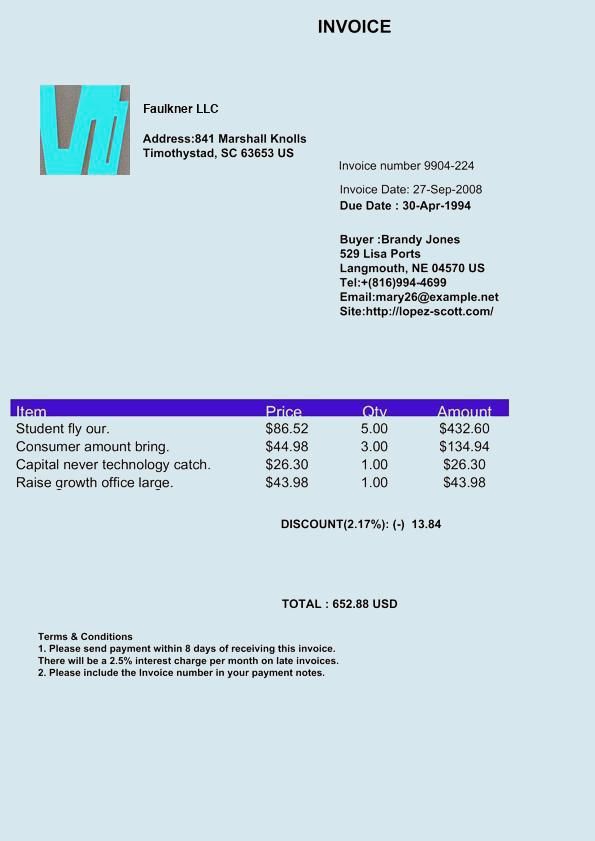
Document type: Invoice